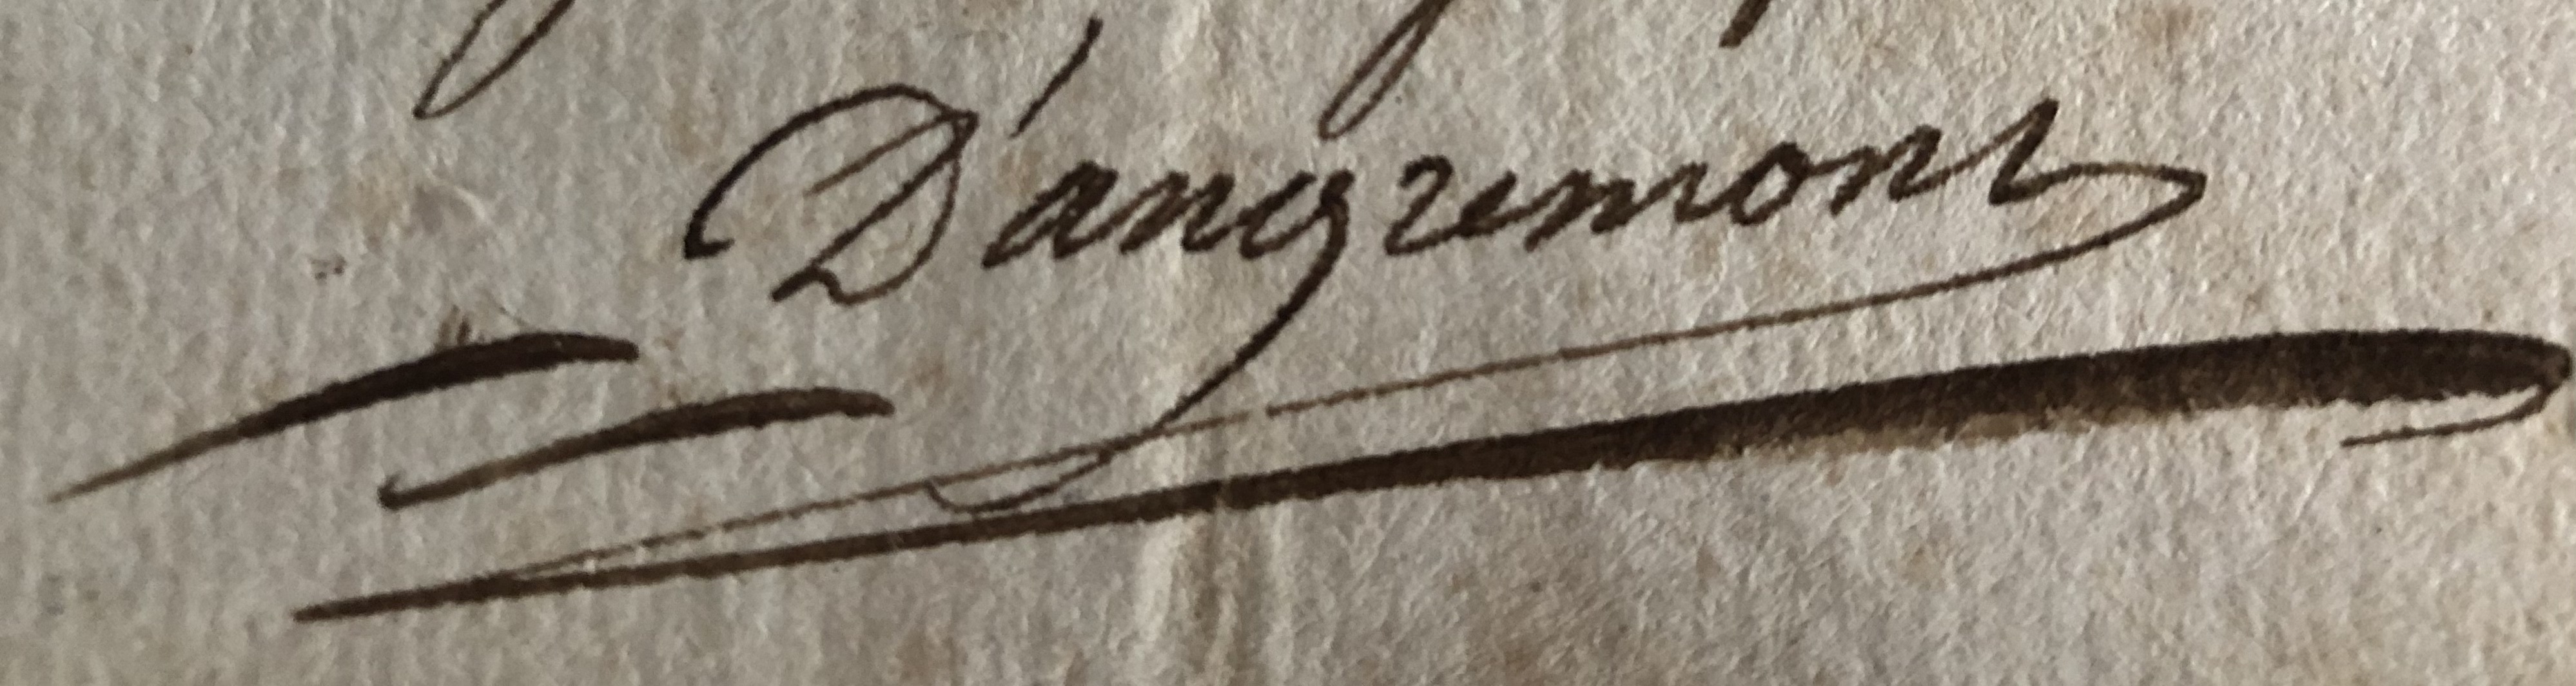
Signature of: louis collenot d angremont